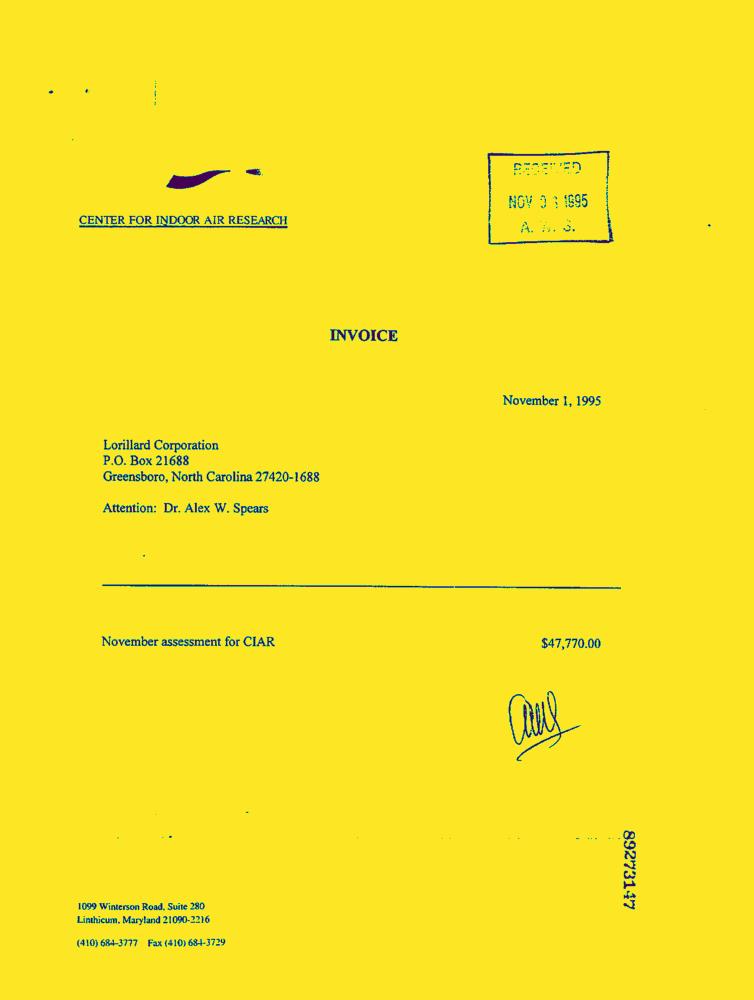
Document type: Invoice-Doc